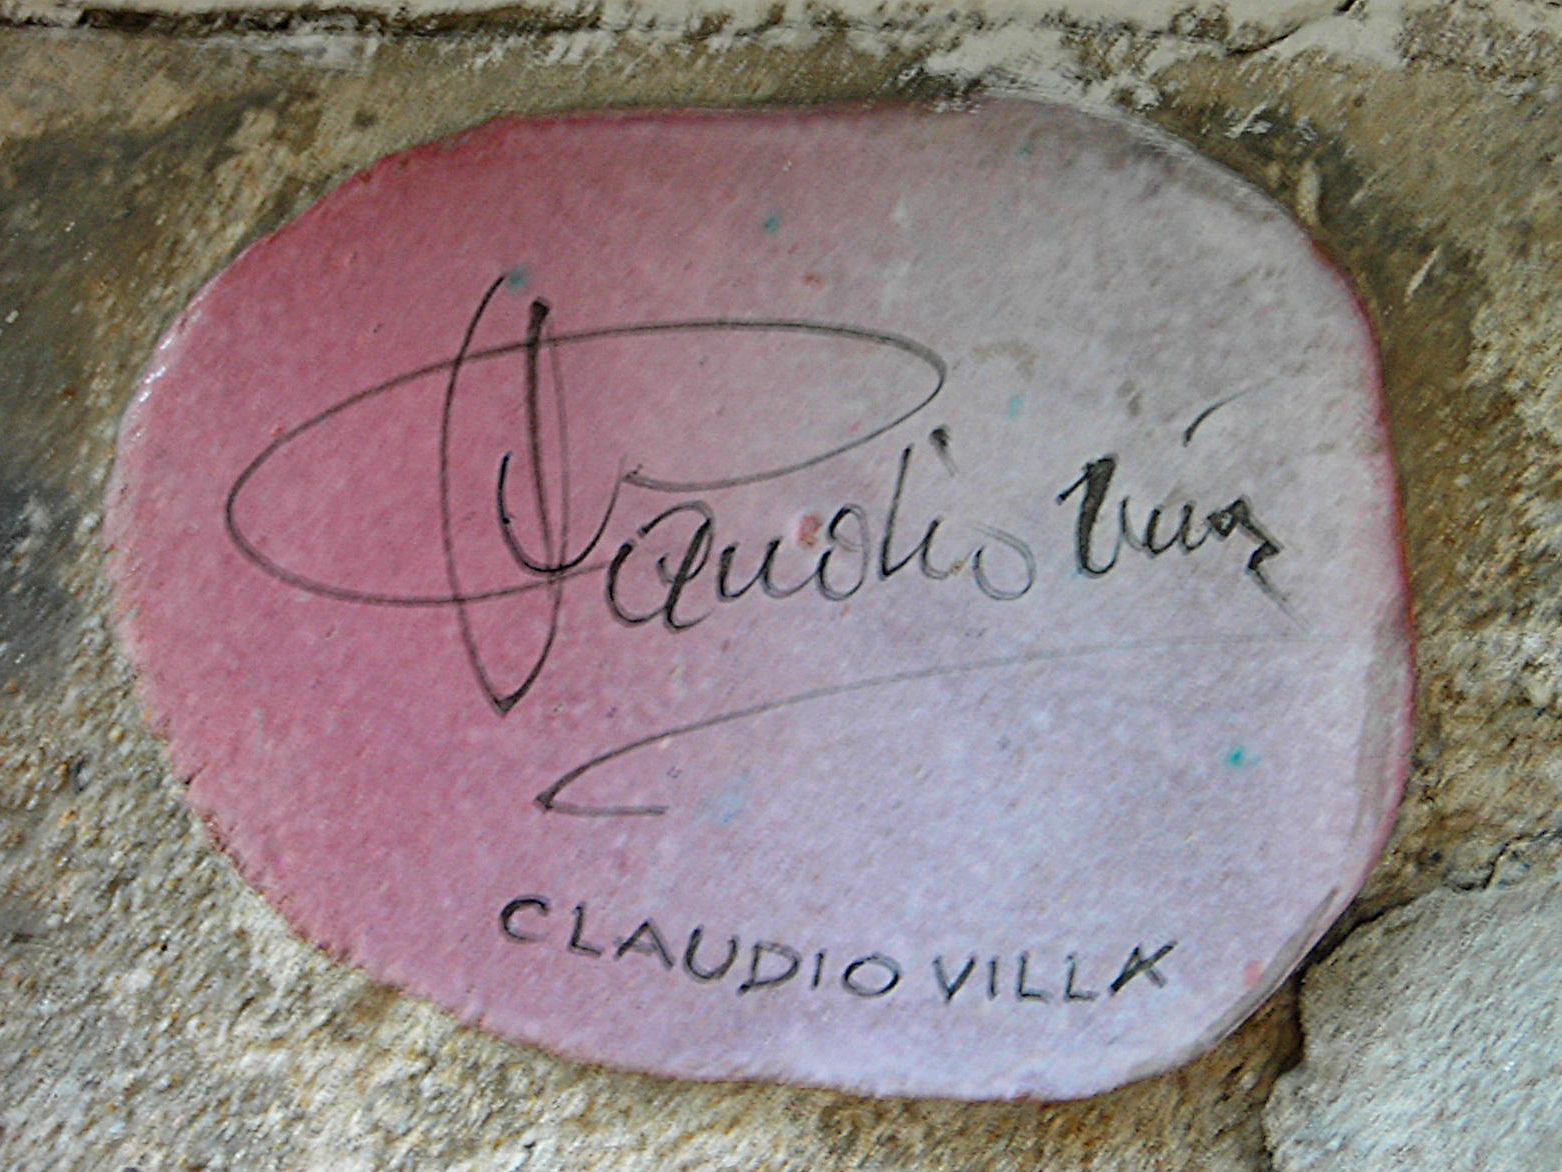
Signature of: claudio villa